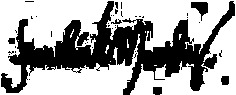
Signature of: franklin e murphy